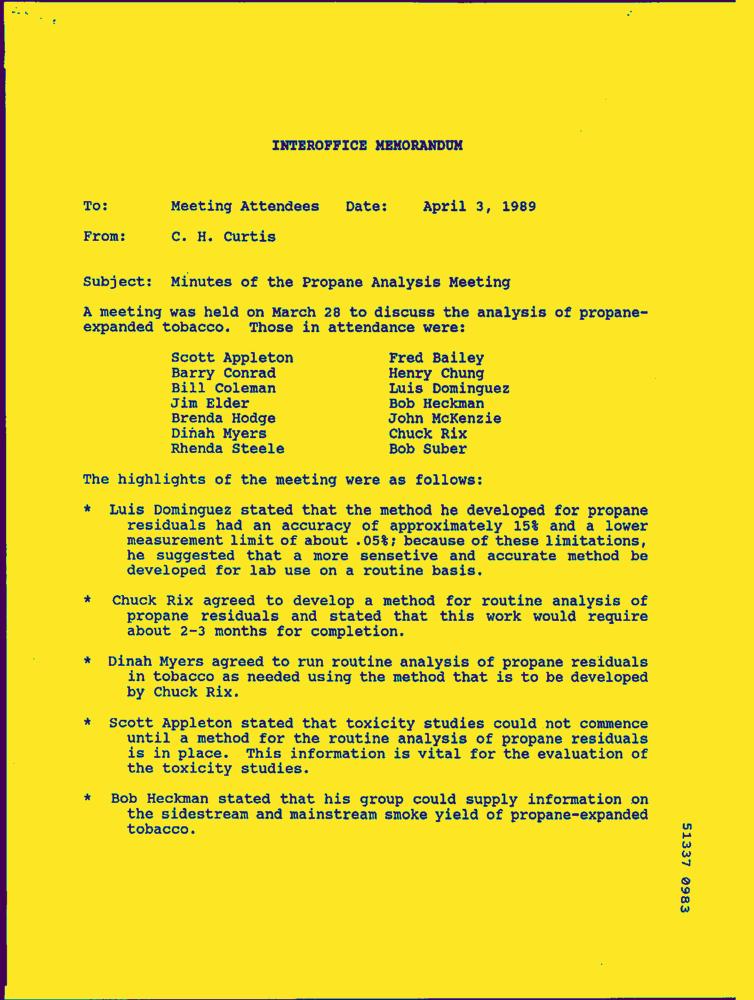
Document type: Letter-Doc